Question: What do the imaging results show?
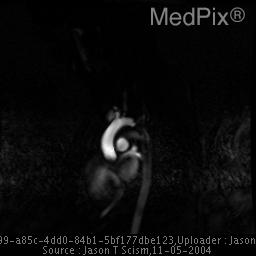
Answer: The imaging shows The study revealed a standard three-vessel arch with the brachiocephalic artery being the first great vessel, the left common carotid being the second vessel, and the left subclavian artery being the third vessel. Just proximal to the takeoff of the left subclavian artery is a significant web across the lumen of the aortic. This aortic web is seen to cause significant obstruction of flow through the aorta. A momentary delay was seen before blood flow was seen distal to the obstruction.  A central post-stenotic jet was seen traveling through the thoracic aorta to below the level of the diaphragm. No obvious collateral blood vessels are noted throughout the thoracic aorta. No other cardiac abnormalities were identified. Just proximal to the takeoff of the left subclavian artery is a significant web across the lumen of the aortic. This aortic web is seen to cause significant obstruction of flow through the aorta. A momentary was seen delay before blood flow was seen distal to the obstruction.  A central post-stenotic jet was seen traveling through the thoracic aorta to below the level of the hemidiaphragm. No obvious collateral blood vessels are noted throughout the thoracic aorta. No other cardiac abnormalities were identified..